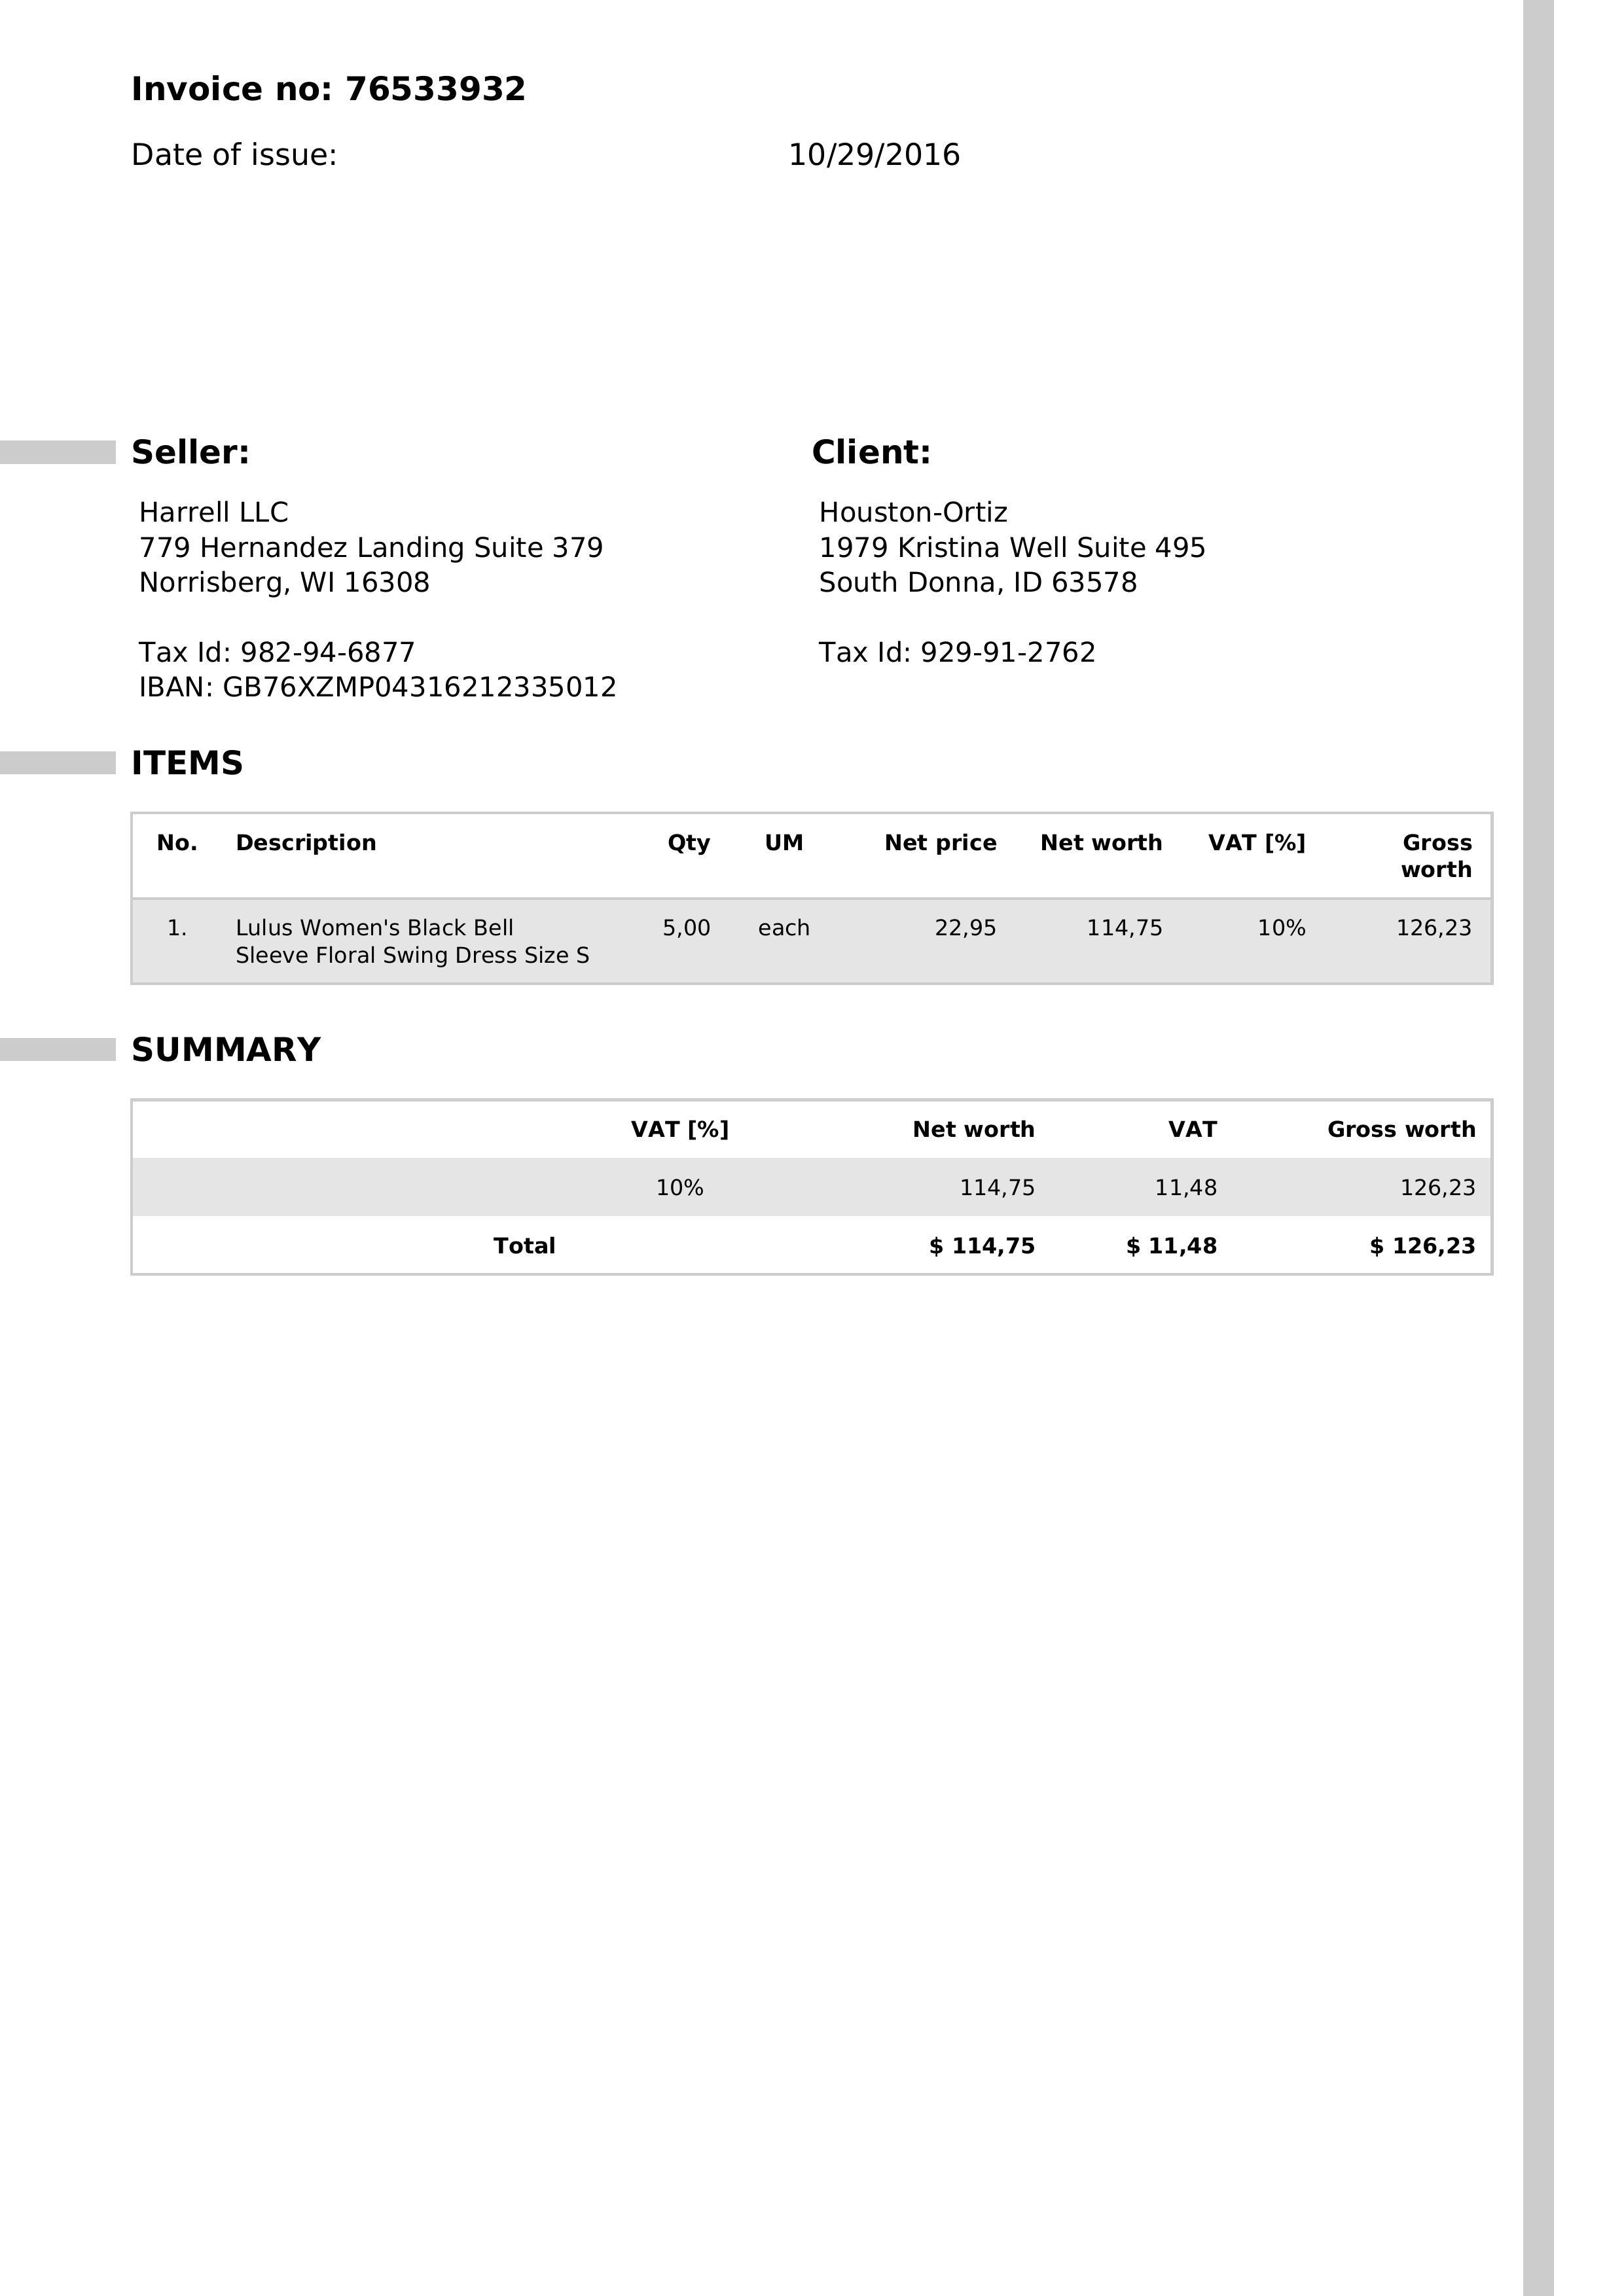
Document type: Invoice